Question: How does the patient history play a role?
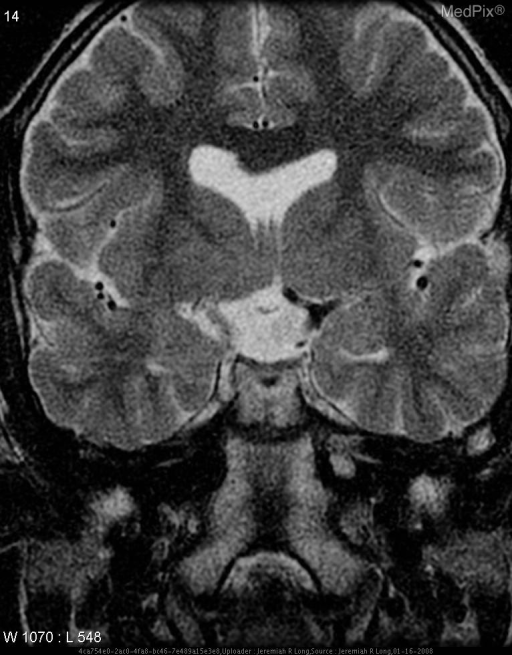
Answer: The patient's history of 10 year-old male with a known dignosis of septo-optic dysplasia. is key in understanding the case.